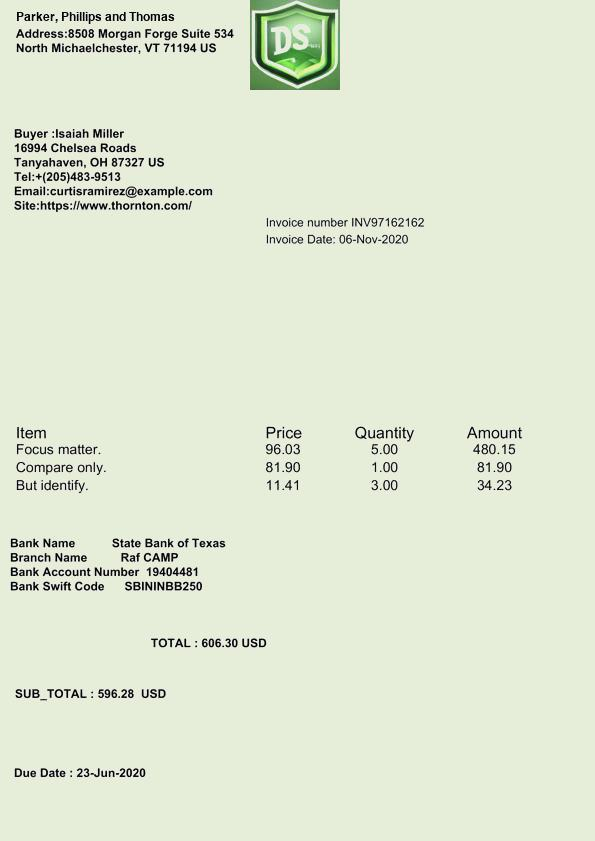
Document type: Invoice